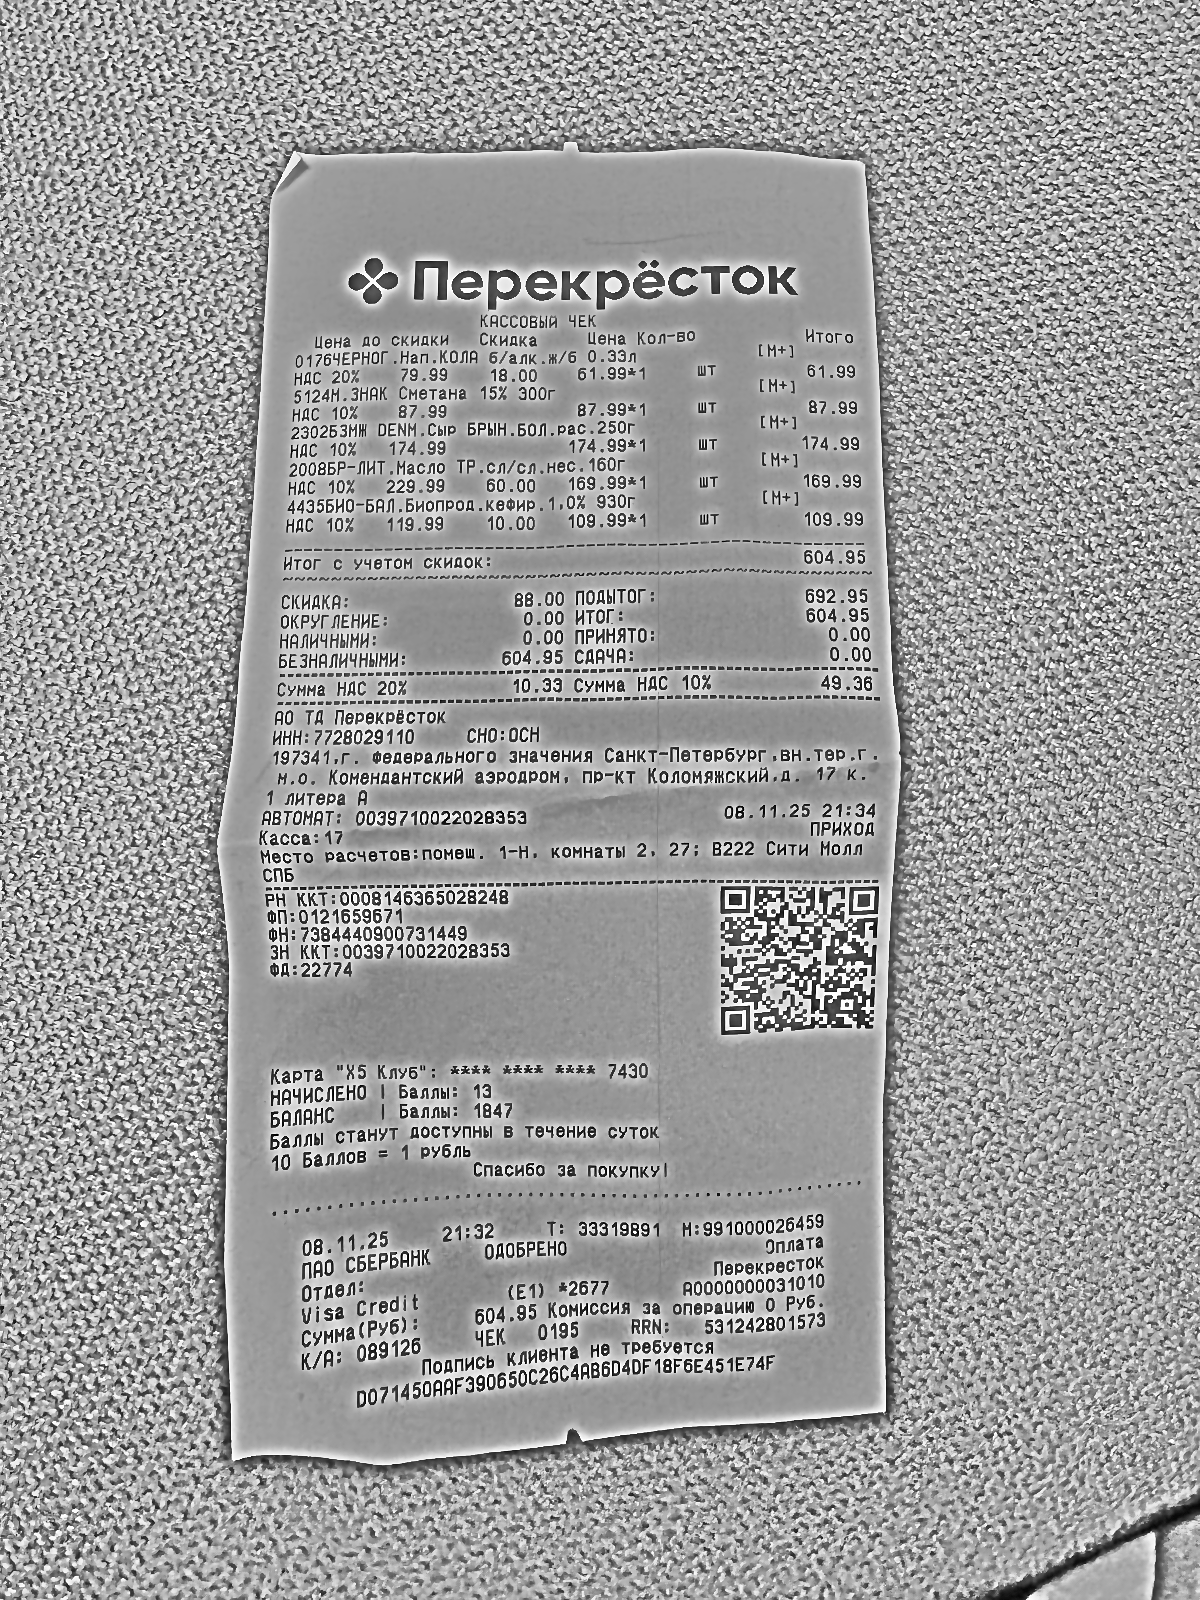
Продавец: АО ТД Перекрёсток
ИНН: 7728029110
Дата: 08.11.25
Товары: 0176ЧЕРНОГ.Нап.КОЛА б/алк. ж/б 0.33л; 5124М.ЗНАК Сметана 15% 300г; 2302БЗМЖ DENM.Сыр БРЫН.БОЛ.рас. 250г; 2008БР-ЛИТ.Масло ТР.сл/сл.нес. 160г; 4435БИО-БАЛ.Биопрод.кефир. 1,0% 930г
Количество: 1; 1; 1; 1; 1
Цена: 61.99; 87.99; 174.99; 169.99; 109.99
Сумма: 61.99; 87.99; 174.99; 169.99; 109.99
Итого: 604.95